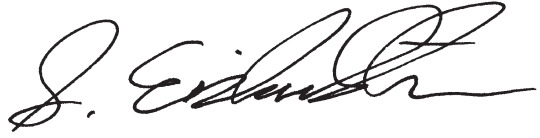
Signature of: simcha eichenstein